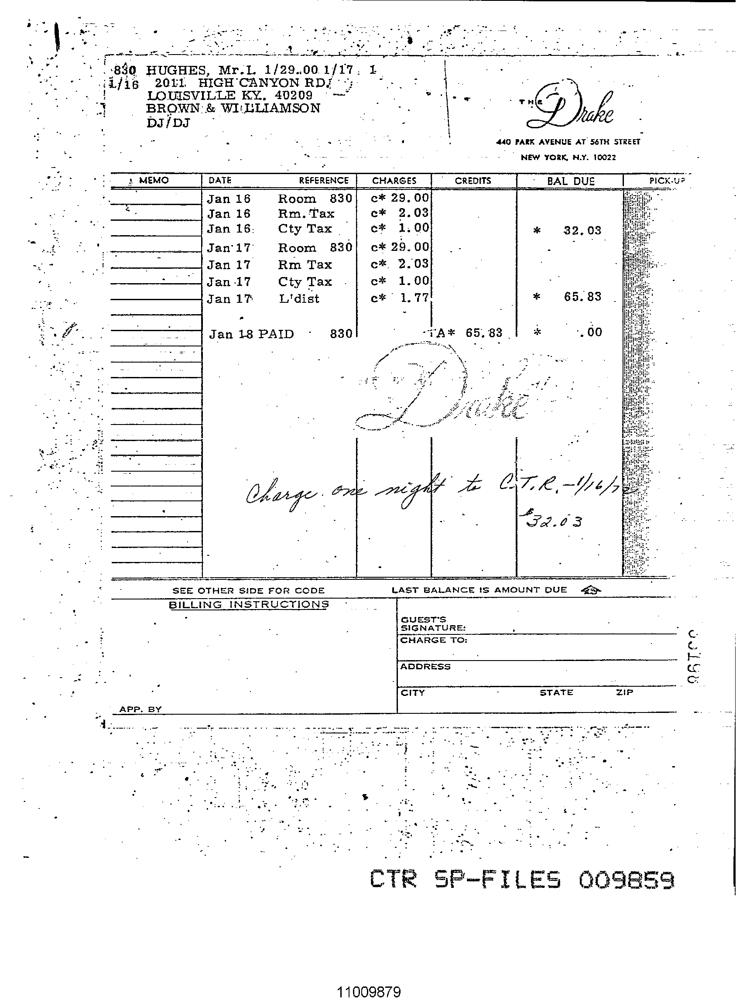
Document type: Invoice